Question: Explain the disease:
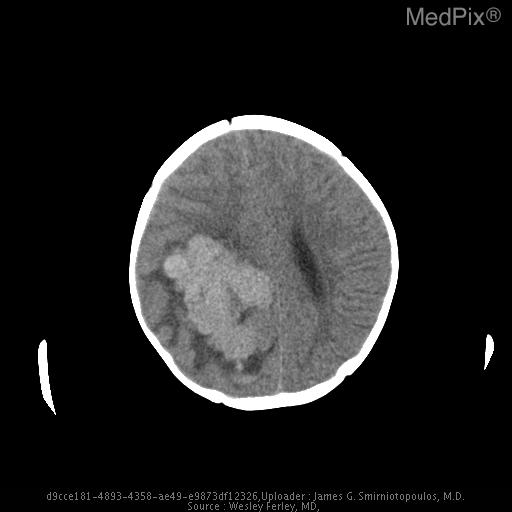
Answer: The disease is discussed as: Choroid Plexus Papilloma (WHO Grade I)
Choroid Plexus Carcinoma (WHO Grade III-IV)
Cell of Origin: Choroid plexus epithelium

Common Locations:
Adults - Fourth ventricle
Children - Lateral ventricle

Demographics: Children > Adults. 40-50% papillomas seen in first year of life, 85% < 5 yrs.  May be a congenital. Carcinomas usually seen only in pediatric age group.

Clinical Presentation: Hydrocephalus with headaches

Histology: Papillomas have characteristic lobulated gross appearance. Most are well-differentiated and may resemble normal choroid plexus, however, anaplastic transformation may occur. Parenchymal invasion suggests carcinoma, but can be seen with benign tumors as well.

Transformation of papilloma into carcinoma has been reported.

Special Stains: Cytokeratin distinguishes CPP from ependymoma; Prealbumin (transthyretin) may be helpful (although choroid metastases may also stain positive)
Progression: CSF seeding may occur in both papillomas and carcinomas.

Radiology: Well-demarcated intraventricular (or cerebellopontine angle) mass with hydrocephalus. Calcification especially frequent in fourth ventricular tumors. In adult patients the fourth ventricle is more common. The tumor is attached to the choroid plexus.

Comments: Hydrocephalus may reflect multiple factors, including CSF over-production, ventricular obstruction, and impaired CSF reabsorption. Can present as a congenital brain tumor or neoplasm.

===================================================
[REF 1]
"Choroid plexus tumours are rare epithelial brain tumours and limited information is available regarding their biology and the best treatment. A meta-analysis was done to determine prognostic factors and the influence of various treatment modalities. A thorough review of the medical literature (1966-1998) revealed 566 well-documented choroid plexus tumours. These were entered into a  database, which was analysed to determine prognostic factors and treatment modalities. Most patients with a supratentorial tumour
 were children, while the most common sites in adults were the fourth ventricle and the cerebellar pontine angle. Cerebellar pontine angle tumours were more frequently benign. Histology was the most important prognostic factor, as one, five, and 10-year projected survival rates were 90, 81, and 77% in choroid plexus-papilloma (n=353) compared to only 71, 41, and 35% in choroid plexus-carcinoma respectively (P<0.0005). Surgery was prognostically relevant for both choroid plexus-papilloma (P=0.0005) and choroid plexus-carcinoma (P=0.0001). Radiotherapy was associated with significantly better survival in choroid plexus-carcinomas.

Eight of 22 documented choroid plexus-carcinomas responded to chemotherapy. Relapse after primary treatment was a poor prognostic factor in choroid plexus-carcinoma patients but not in choroid plexus-papilloma patients. Treatment of choroid plexus tumours should start with radical surgical resection. This should be followed by adjuvant treatment in case of choroid plexus-carcinoma, and a "wait and see" approach in choroid plexus-papilloma. Copyright 2002 Cancer Research UK"